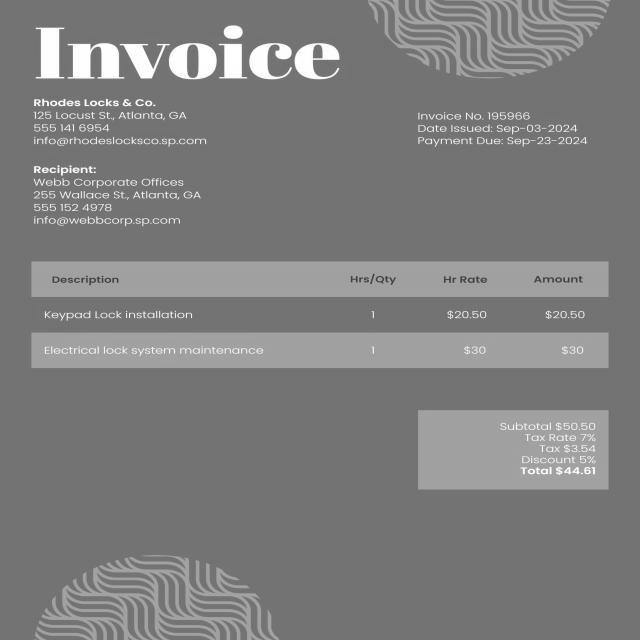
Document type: Invoice